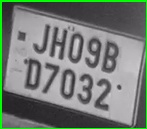
License plate number: JH 09BD 7032